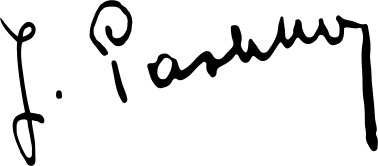
Signature of: josif pashko